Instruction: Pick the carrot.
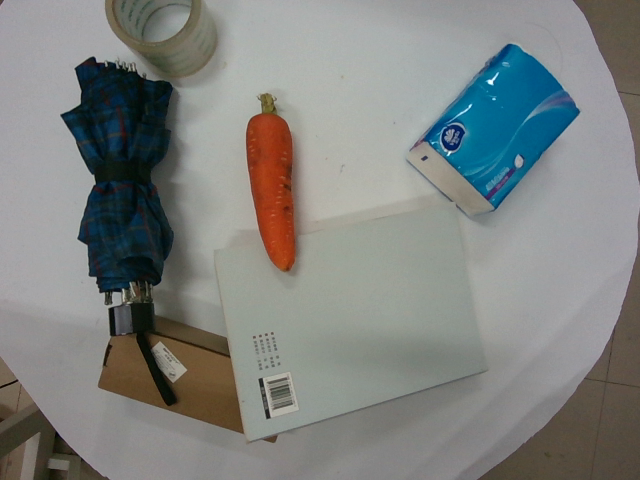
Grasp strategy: vertical